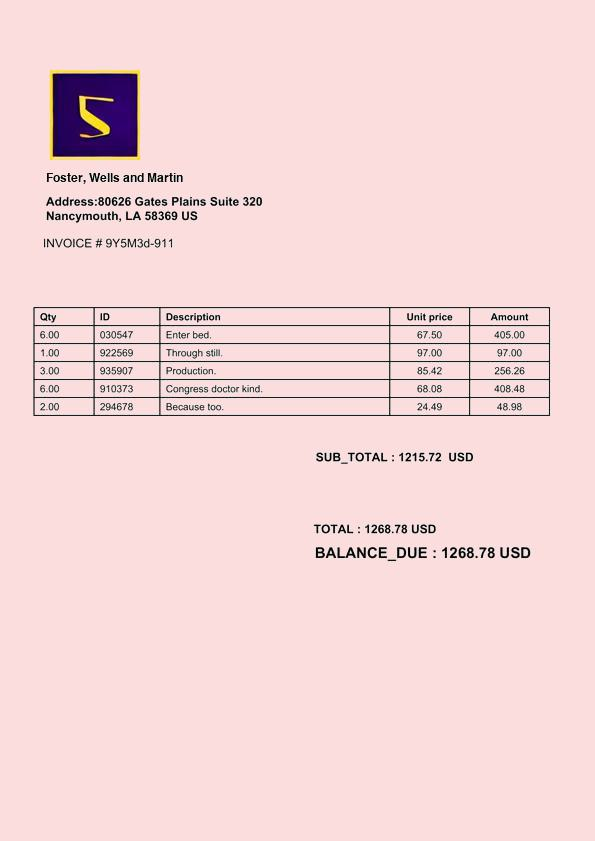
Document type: Invoice